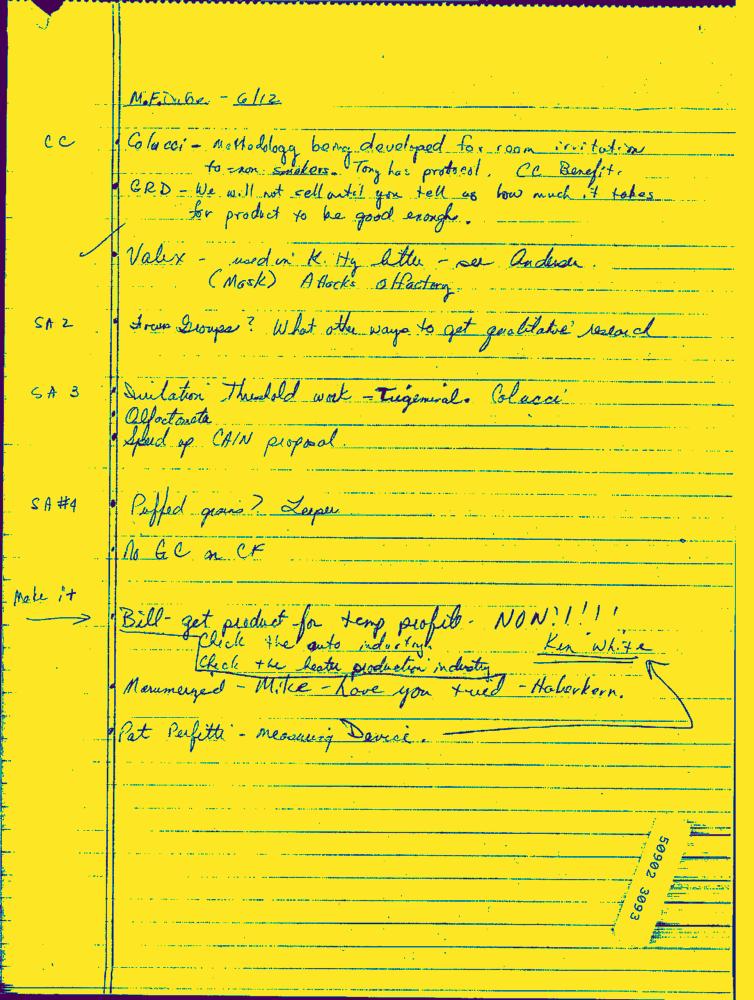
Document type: Hand-Written